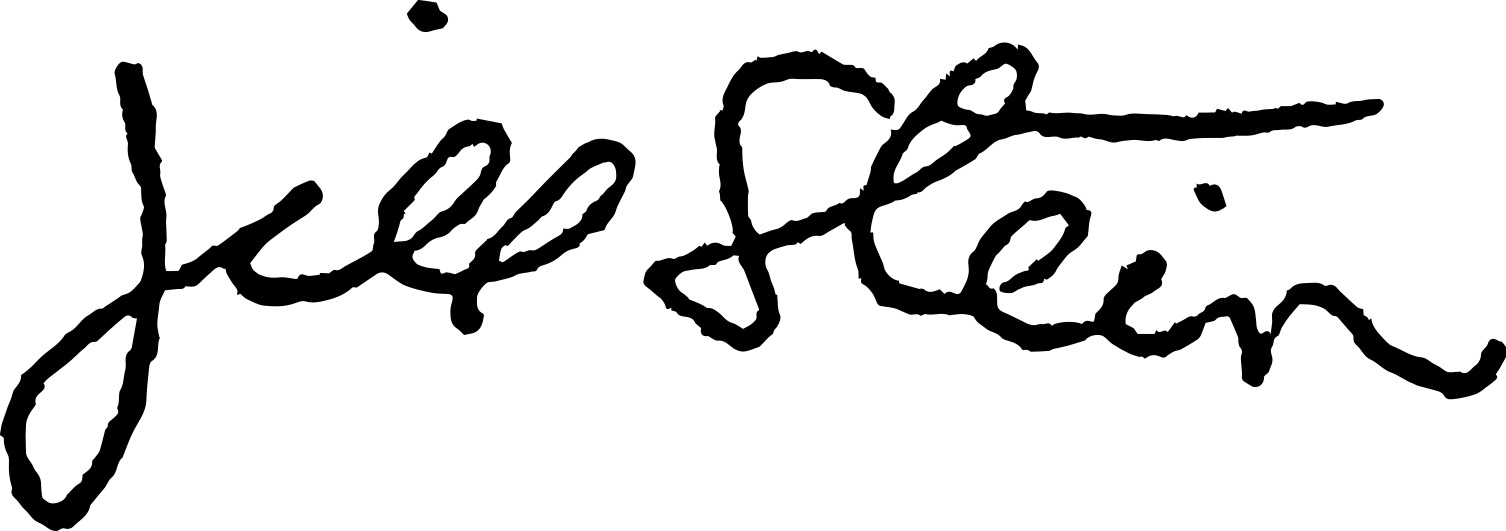
Signature of: jill stein